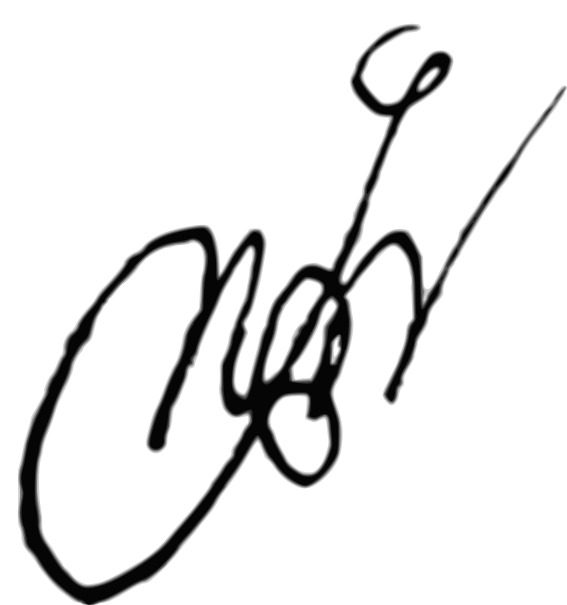
Signature of: levan of kakheti